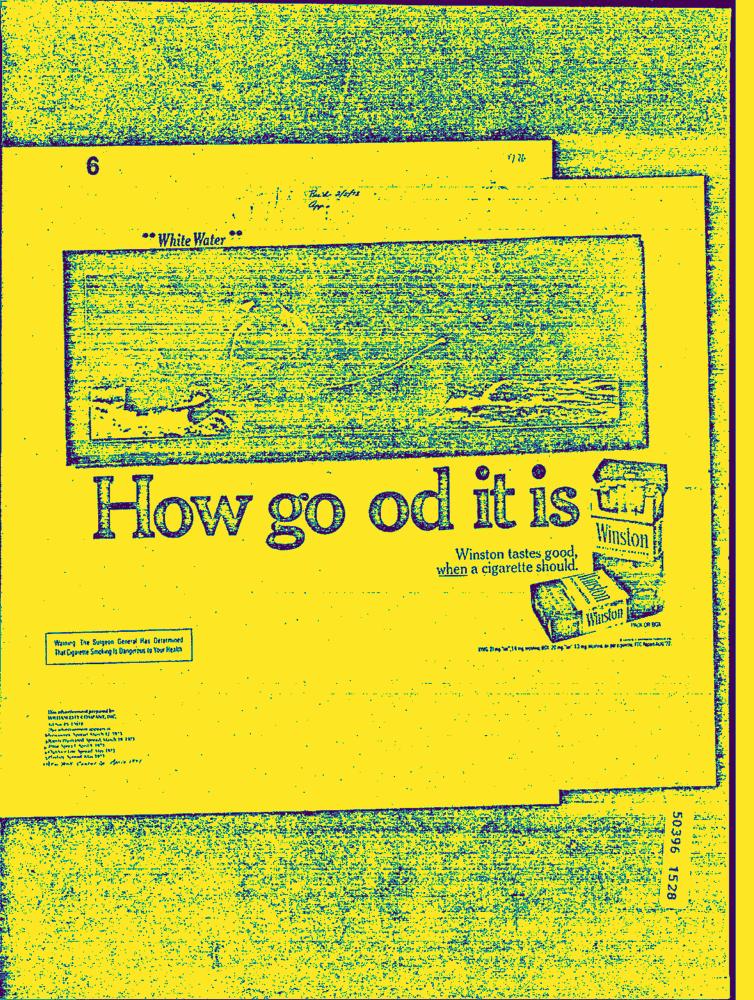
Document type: AD